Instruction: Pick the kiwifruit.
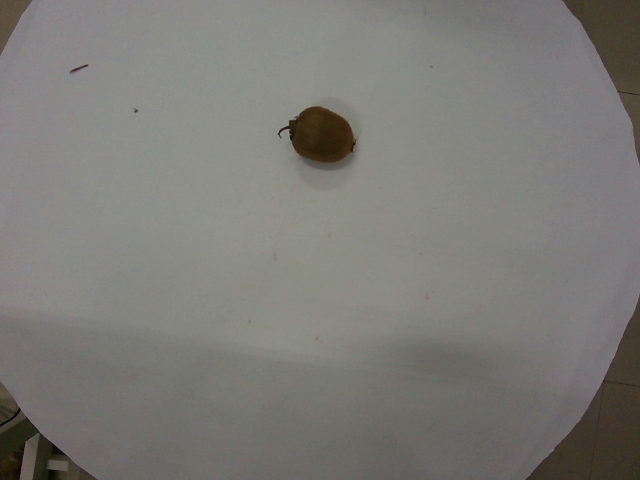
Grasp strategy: vertical